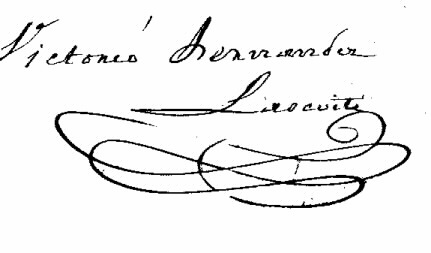
Signature of: victorio fernández lascoiti fourquet